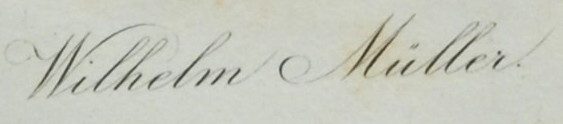
Signature of: wilhelm müller